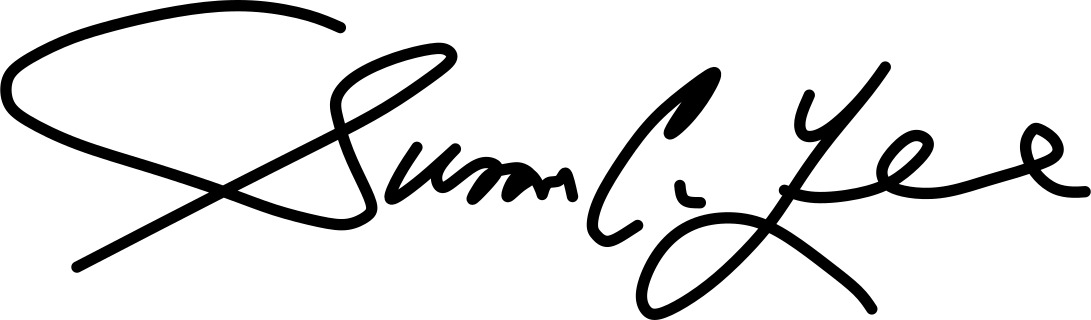
Signature of: susan c lee